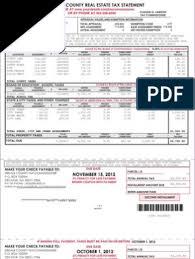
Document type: Invoice